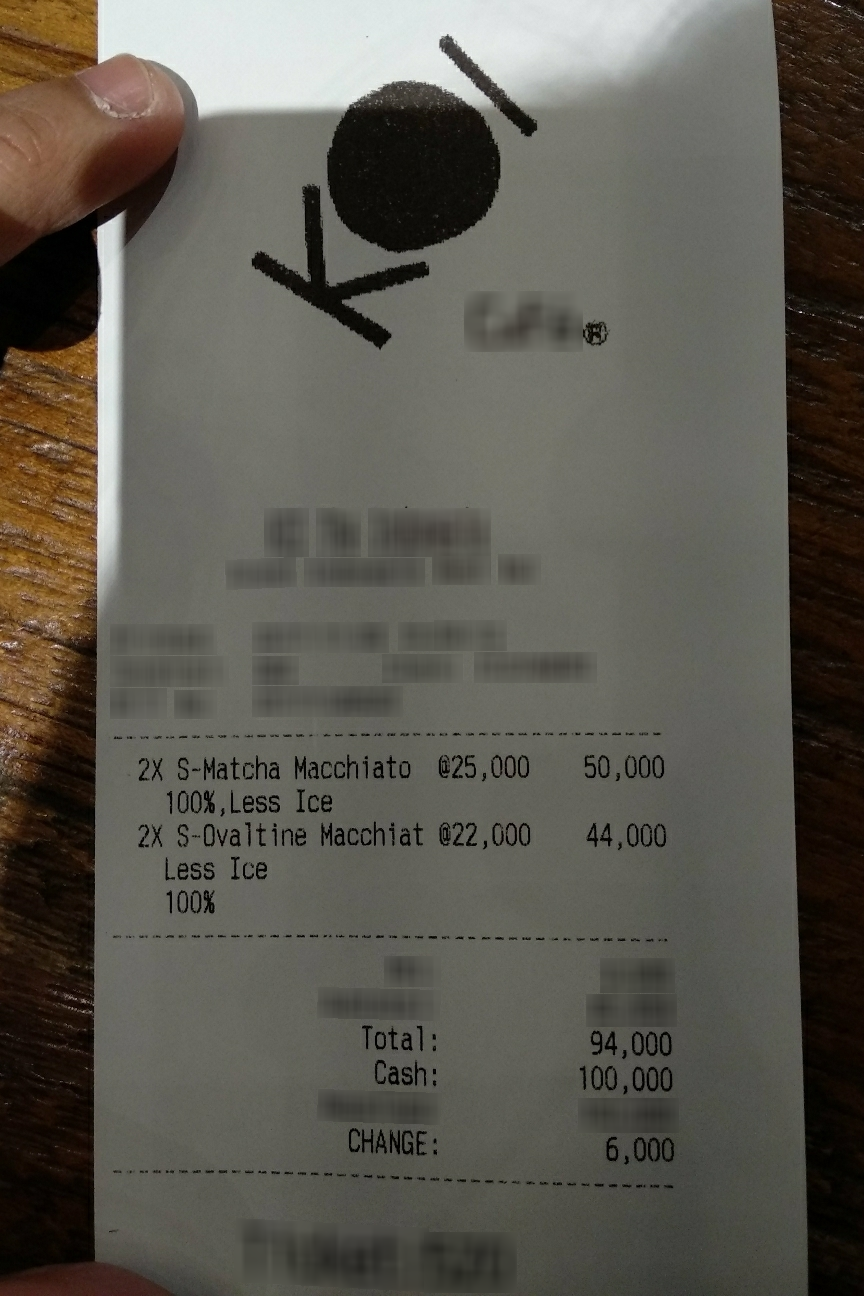
Extraction:
receipt: line_items: name: S-Matcha Macchiato
price: 50,000
qty: 2X
name: 100%, Less Ice
name: S-Ovaltine Macchiat
price: 44,000
qty: 2X
name: Less Ice
name: 100%
total: 94,000